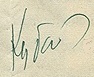
Signature of: gubad gasimov